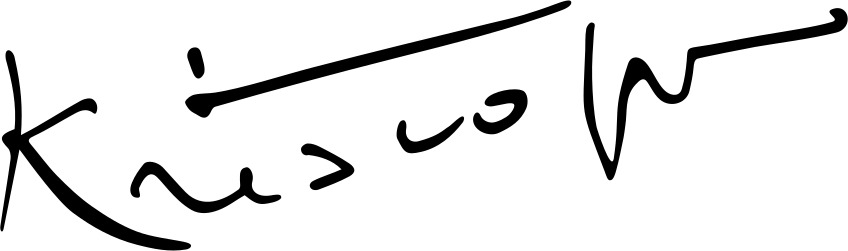
Signature of: kristofor kisi